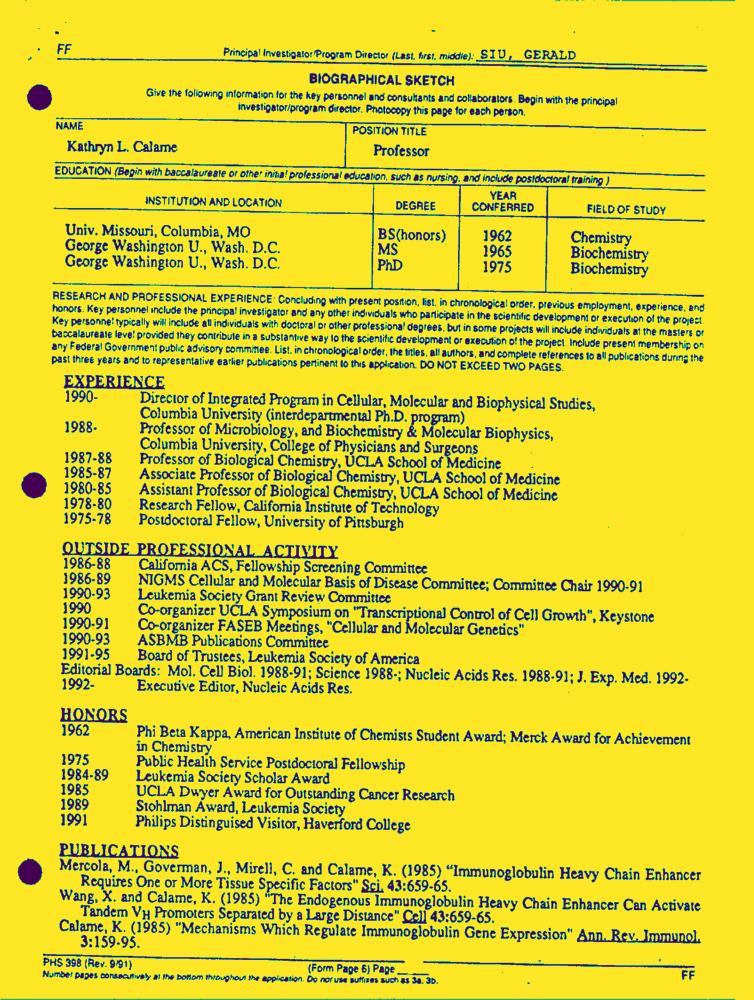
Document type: Resume-Doc